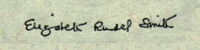
Signature of: elizabeth rudel smith